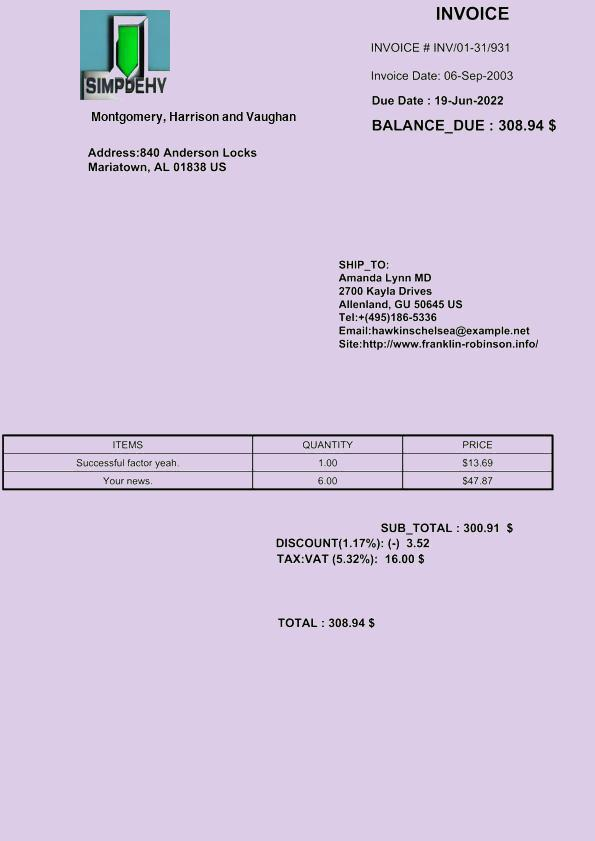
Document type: Invoice